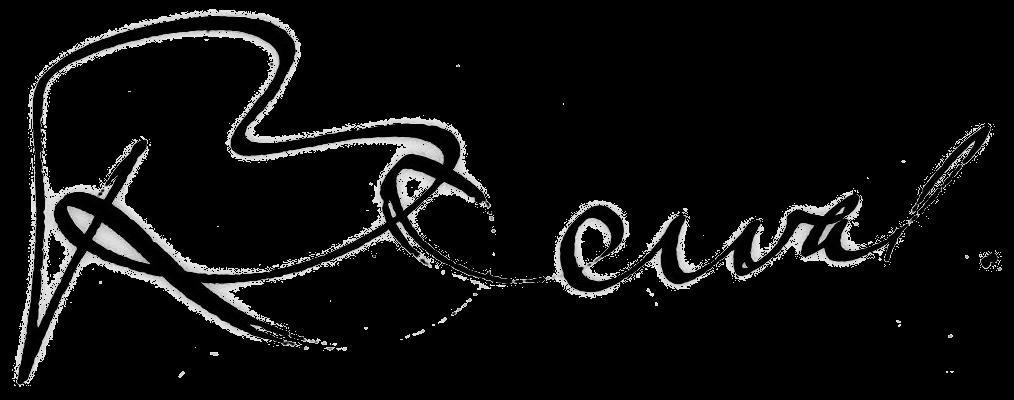
Signature of: paul derval